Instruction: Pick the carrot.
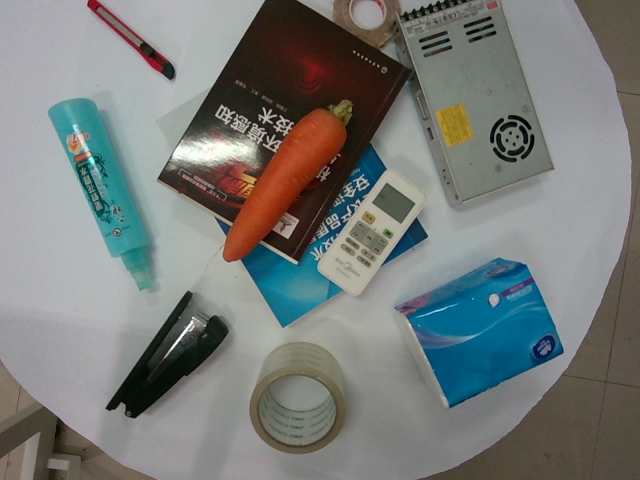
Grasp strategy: vertical